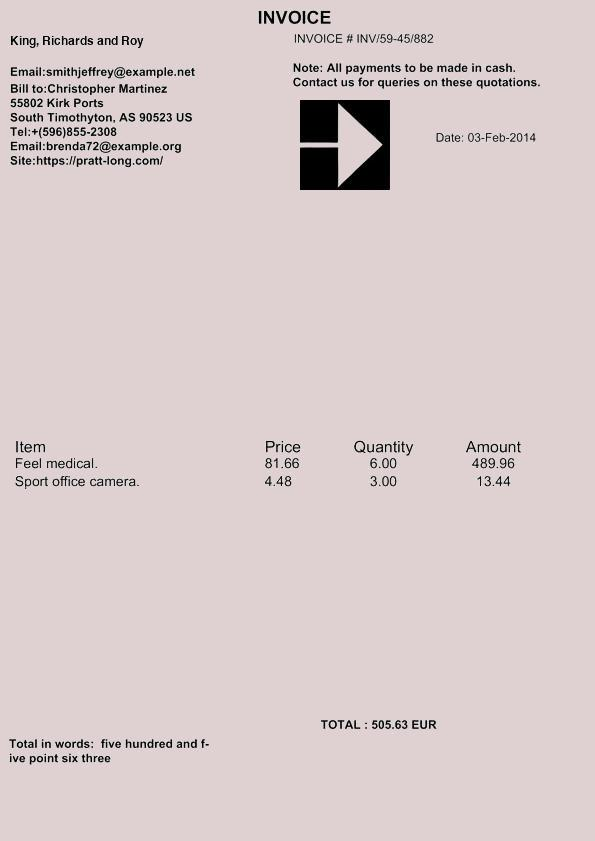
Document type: Invoice